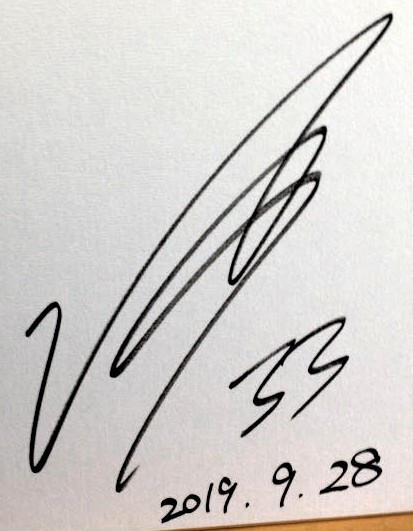
Signature of: kaito abe